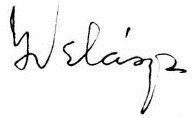
Signature of: ildefonso velásquez martínez